Question: What is the address or location of the property listed in the document?
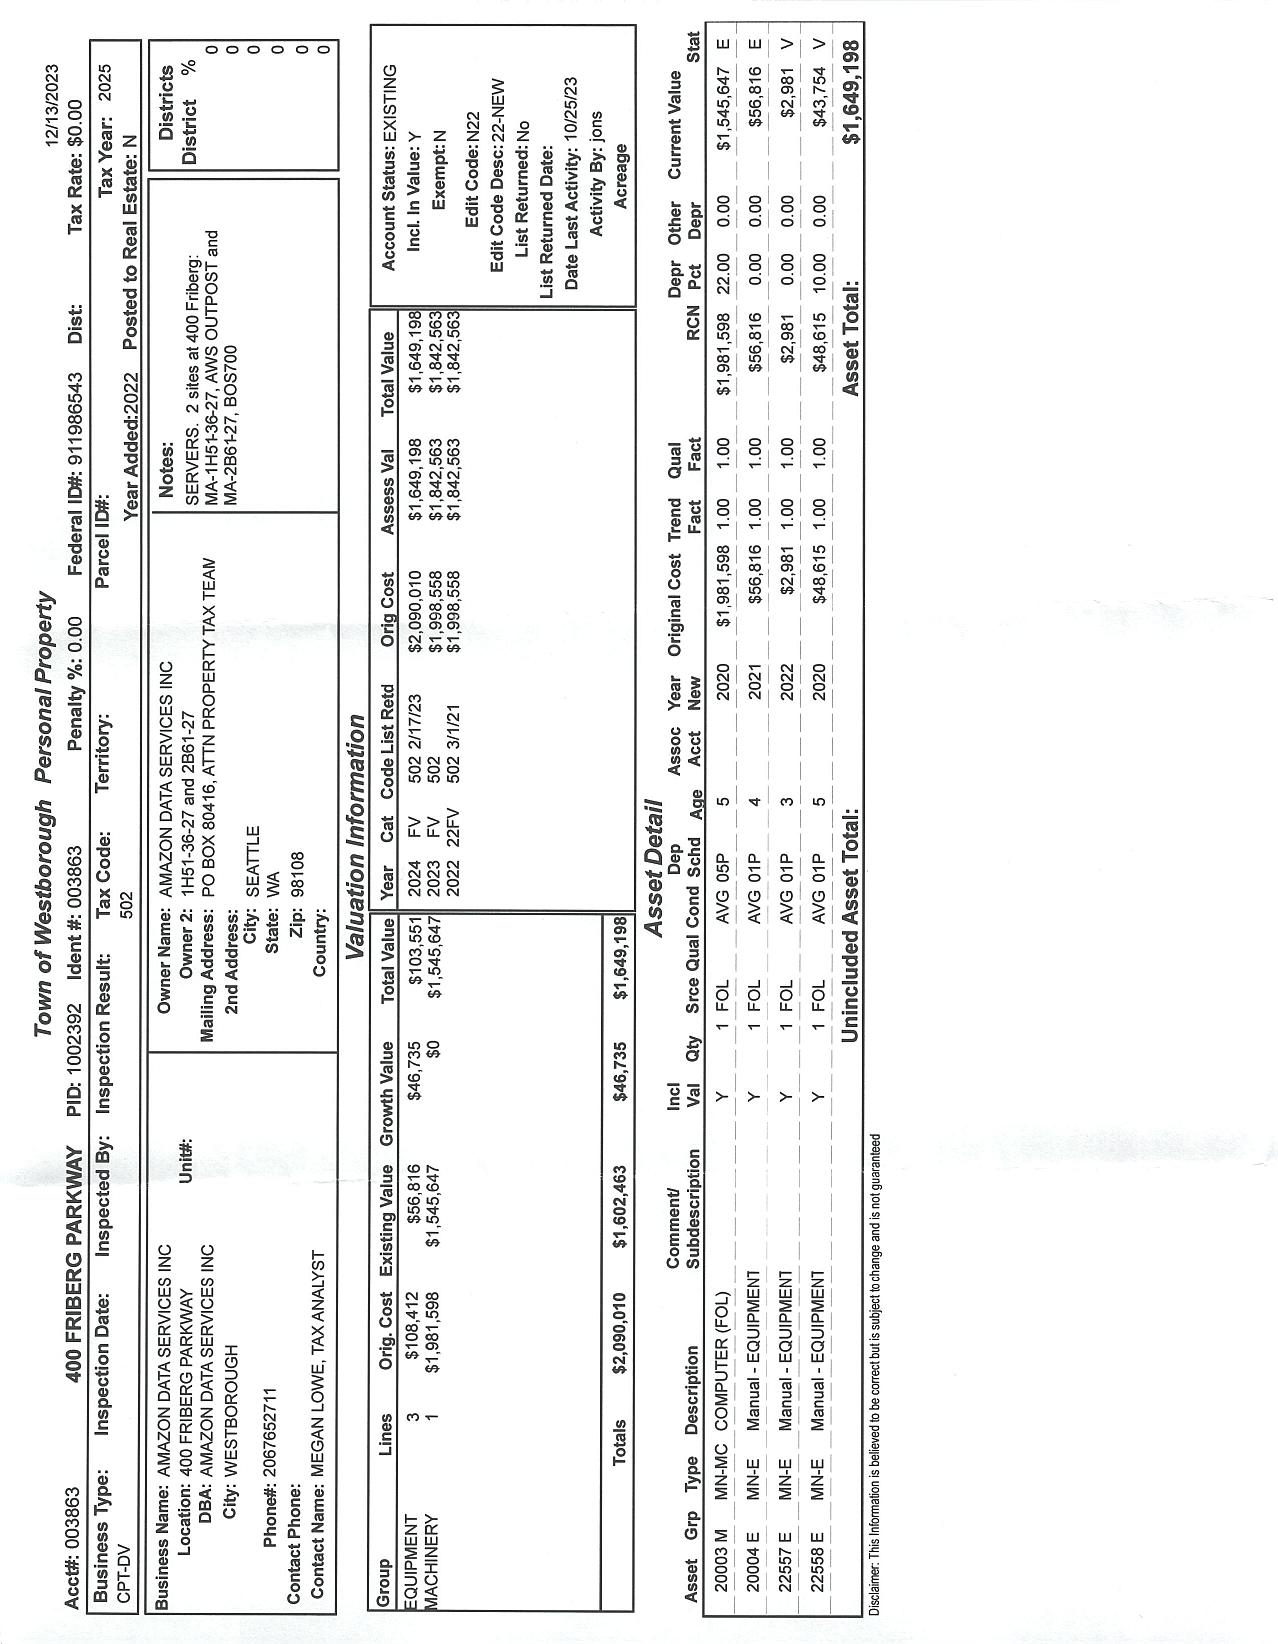
Answer: "400 FRIBERG PARKWAY"